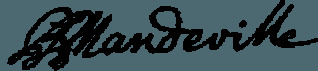
Signature of: bernard mandeville